Question: What do the imaging results show?
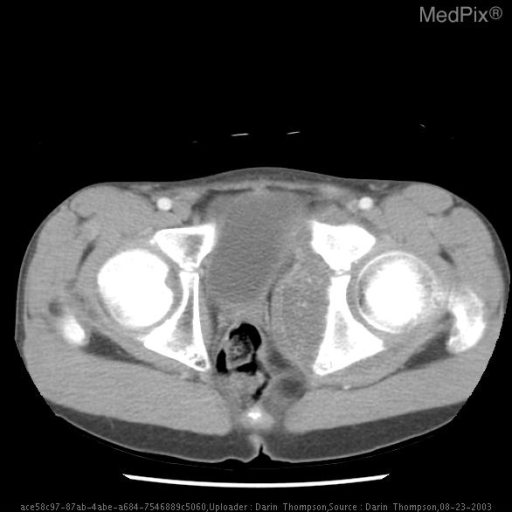
Answer: The imaging shows CT:  enlargement of the left internal pelvic musculature w/ mild sclerosis of the adjacent acetabulum CT w/ iv contrast shows enlargement of the left pelvic floor musculature with mild sclerosis of the adjacent acetabulum compared with the right..